Retrieve the amount in words, amount in figures, name of the payee, date on the cheque, and the bank name from the image.
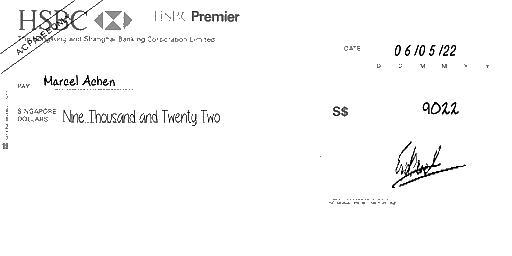
amt_in_words: Nine Thousand and Twenty Two
amt_in_figures: 9022
payee_name: Marcel Achen
bank_name: HSBC
cheque_date: 06/05/22